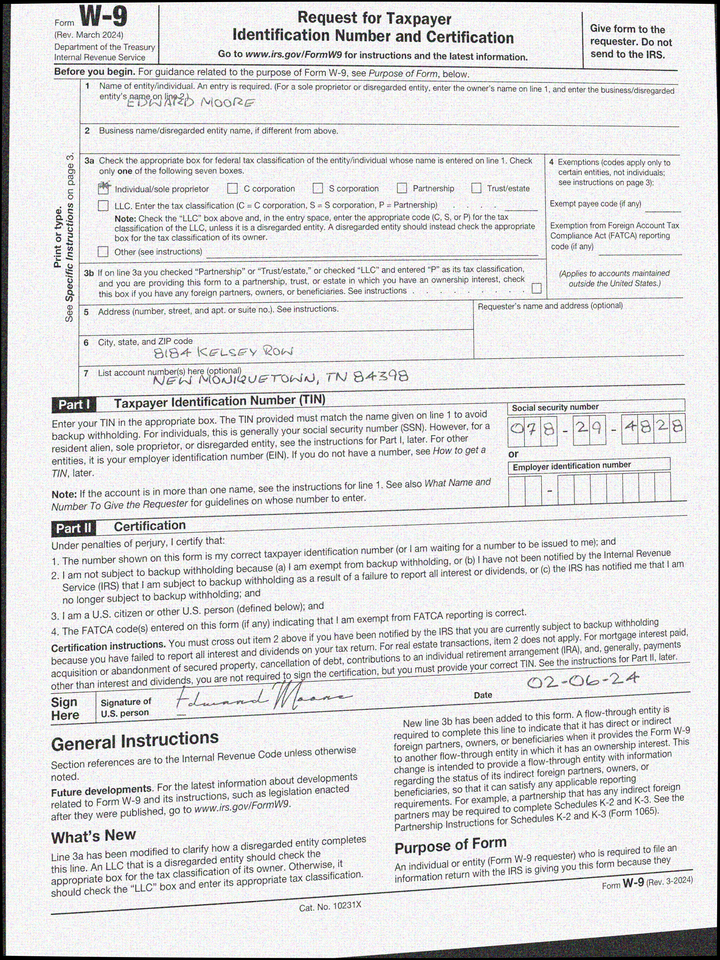
adr1: 8184 Kelsey Row
adr2: New Moniquetown, TN 84398
cbx: yes
ssn: 078294828
enm: Edward Moore
sdt: 02-06-24